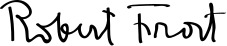
Signature of: robert frost